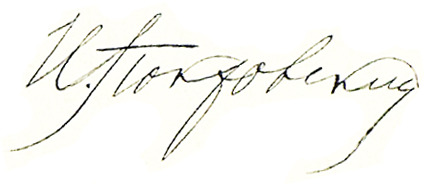
Signature of: ivan pokrovsky